Question: Talk about the condition:
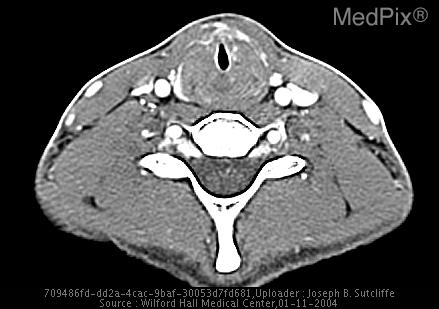
Answer: The disease is discussed as: WEGENER’S GRANULOMATOSIS is a systemic vasculitis which most commonly involves the upper and lower respiratory tract and kidneys and less commonly the eyes, joints, skin, neurologic, cardiac and gastrointestinal tissues.   The disease was first described in 1931 and 1936 by H. Klinger and F. Wegener, respectively.

ETIOLOGY: The cause of Wegener’s granulomatosis is not yet known.  Granuloma formation, altered immune reactivity, immune complex deposition, and altered cellular immune responses are believed to play significant roles.  There may be a genetic predisposition. [1]

INCIDENCE: In the United States, the disease frequency is approximately 1 in 30,000,  with mean age of onset of 40, equal prevalence in men and women, and increased prevalence in whites.  Old data indicated that the disease was rare in children and that children accounted for only 0.1% of cases, but the most recent NIH data demonstrates that children and adolescents account for approximately 15% of affected individuals. [2]

PATHOLOGY: The classic histopathology in Wegener's granulomatosis is necrotizing granulomatous vasculitis involving small arteries and veins, most reliably found on biopsies of the lung. Upper respiratory tract biopsies, including the nasal septum, sinus, and trachea, most often show non-specific acute and chronic inflammation with or without giant cells and generally without true vasculitis.  Renal biopsies typically show focal segmental glomerulonephritis, with crescent formation and necrosis in more severe forms.

CLINICAL MANIFESTATIONS: The spectrum of clinical features and organ system involvement in Wegener's granulomatosis is broad.  As a multisystem disorder predominantly involving the upper and lower respiratory tracts and the kidneys, clinical manifestations vary from "classic," with sinusitis, serous otitis media, rhinitis with nasal ulcerations, cough, hemoptysis, and constitutional symptoms, to "fulminant," with rapidly progressive renal failure and respiratory failure requiring intensive care unit management, to "mild," with arthralgias, polymyalgia rheumatica-type symptoms, or inflammatory eye disease as examples. [1]

Sinusitis is present at initial presentation in about one half to two thirds of patients with Wegener's granulomatosis and is seen in 85 percent of cases during the entire course of disease.  A computed tomographic scan of the sinuses is often anatomically more informative than are plain radiographs, especially in the setting of destructive and erosive bone changes.

Although laryngotracheal disease in Wegener's granulomatosis may be asymptomatic, clinical presentations may range from subtle hoarseness to stridor and life-threatening upper airway obstruction.  The most characteristic lesion is that of subglottic stenosis, which occurs in up to 16 percent of patients. In pediatric and adolescent patients with Wegener's granulomatosis, the frequency of subglottic stenosis is dramatically increased, reaching an alarming 48 percent. Direct laryngoscopy may reveal active erythematous, friable mucosa or bland scar.  Tracheal tomograms, computed tomographic scans, and magnetic resonance imaging may be useful adjuncts in the diagnosis of subglottic stenosis. Only 20 percent of lesions diminish with immunosuppressivetherapy alone, whereas 80 percent are fixed or irreversible owing to chronic fibrosis. [2]

DIAGNOSIS: in the past 15 years, c-ANCA and its relationship to Wegener's granulomatosis have been studied. Clearly, this test is helpful in Wegener's granulomatosis, particularly during active generalized disease, and may be confirmatory. Because reports of false positives are increasing and because sensitivity varies from 30 to 90% in a clinician's diagnosis of Wegener's granulomatosis, depending on the extent of disease and disease activity level, the test cannot be used as a sole diagnostic criterion for Wegener's granulomatosis. Radiologic imaging studies are helpful in diagnosing Wegener's granulomatosis, including chest and sinus radiographs and computed tomography. The differential diagnosis is quite broad and depends on the patient's signs and symptoms. When the classic triad of involvement occurs, with confirmatory tissue biopsy and a positive c-ANCA, the diagnosis is easy. When the process is early and/or limited to the upper airway or kidney, the diagnosis is clinically challenging. [1]

RADIOGRAPHIC FINDINGS:  Imaging studies of the paranasal sinuses may reveal characteristic findings in patients with Wegener's granulomatosis. Plain film findings include mucosal thickening, opacification, air-fluid levels, and bony sclerosis or frank obliteration . Computed tomographic findings include bilateral sinus opacification, orbital mass, bone erosion, septal perforation, and mucosal thickening [3]

Tracheobronchial involvement by Wegener’s  manifests on CT as mural thickening and narrowing of involved airways.  90% of inflammatory lesions are located in the subglottic region with circumferential tracheal involvement and narrowing occur with a length of involvement ranging from 5 to 45 mm.

On CT, the most common finding of pulmonary Wegener’s is multiple irregularly marginated nodules, which can range from 2 to 20 in number and from 2 to 90 mm in size. Areas of opacification ranging from ground-glass attenuation to frank consolidation are the second most common CT pattern of pulmonary Wegener’s and often represent findings of pulmonary hemorrhage . [4]

TREATMENT:  Treatment depends on the severity and location of the disease.  A multidisciplinary approach is often needed.  Glucocorticoids and cyclophoshamide are the primary medications used for treatment.  Combination therapy with oral daily cyclophophamide and glucocorticoids is considered the standard therapy.  Methotrexate at times is used as an alternative to cyclophosphamide. Surgical treatment is often required to treat sinus disease, tracheal disease, and less frequently to provide renal transplant.

PROGNOSIS:  Whereas Wegener's granulomatosis was once an invariably fatal disease, the combination of cyclophosphamide and prednisone has provided remission in 75% of all patients and improvement in 90%, as evidenced in the National Institutes of Health (NIH) series of long-term follow-up studies. However, relapses occur in at least 50% of those achieving remission at any time from several months to 15 to 20 years after stopping cytotoxic therapy. [2]